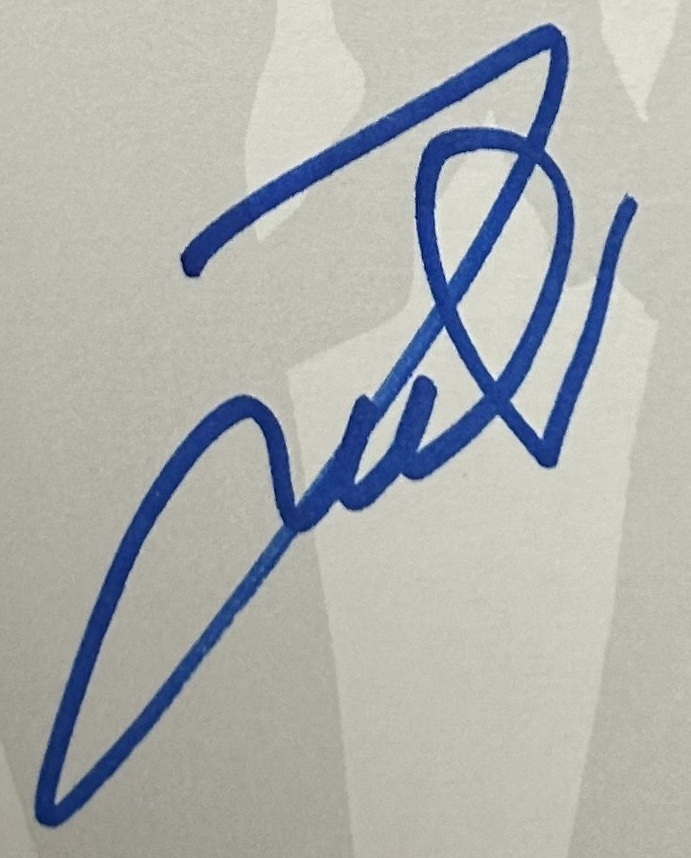
Signature of: lee goldberg